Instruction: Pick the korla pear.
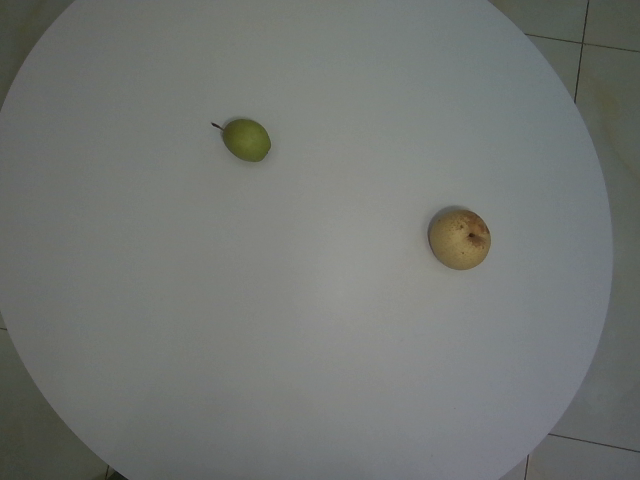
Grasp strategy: vertical